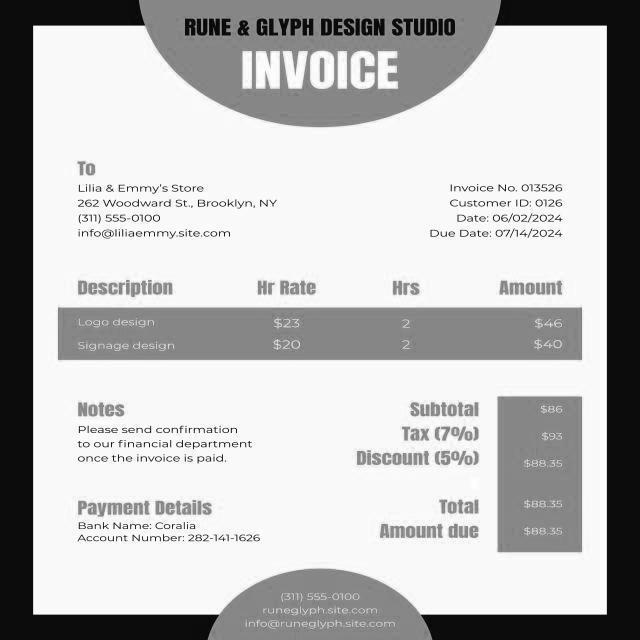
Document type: Invoice